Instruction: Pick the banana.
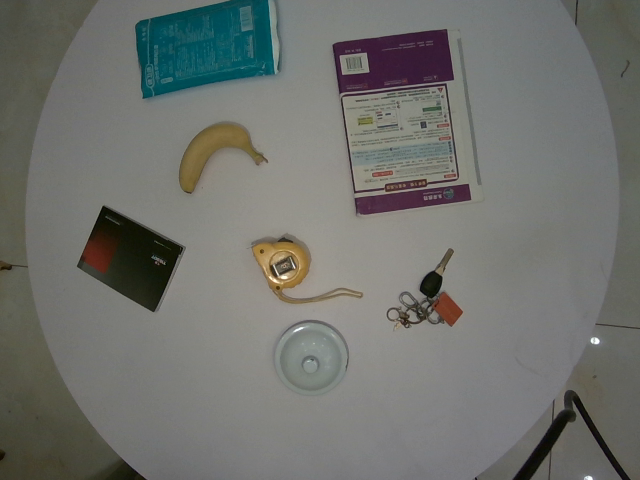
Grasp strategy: vertical